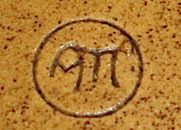
Signature of: andré metthey